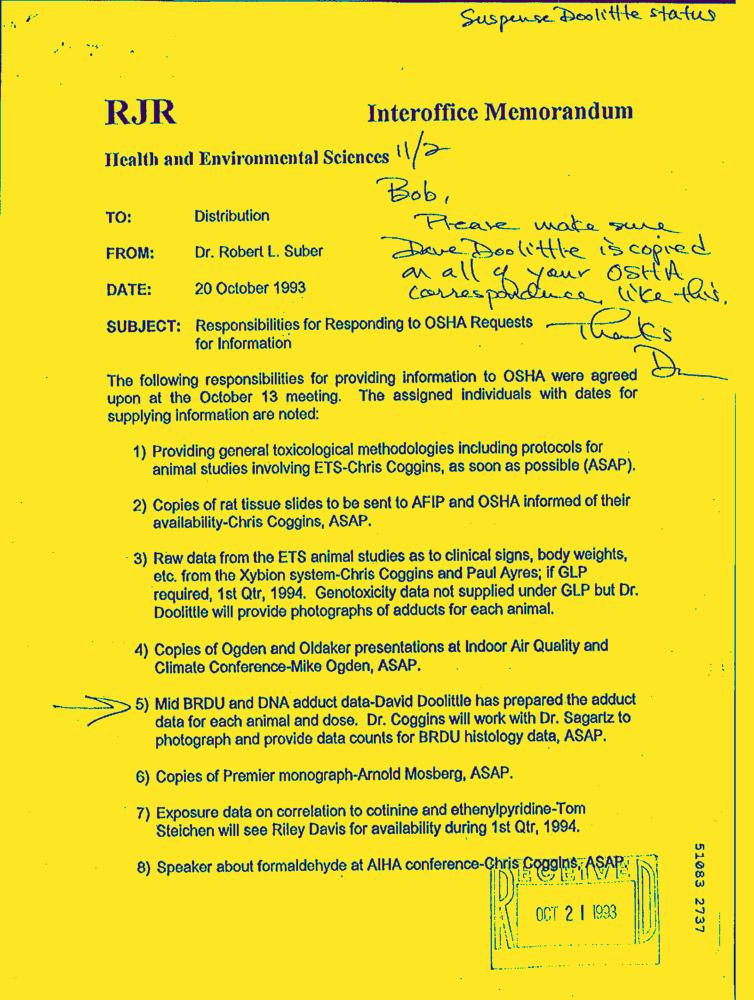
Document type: Letter-Doc